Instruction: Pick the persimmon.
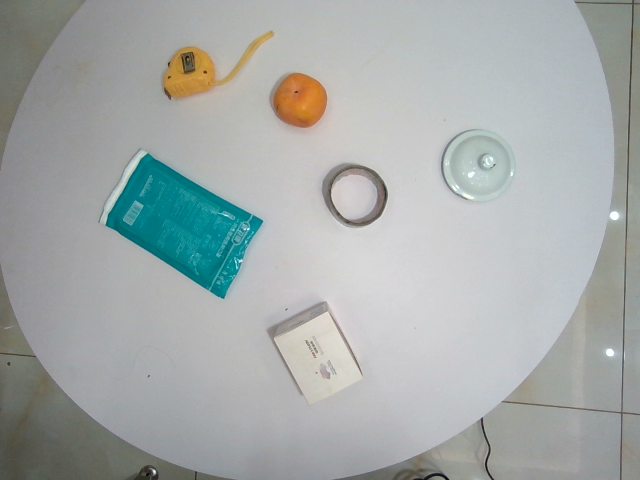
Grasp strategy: vertical